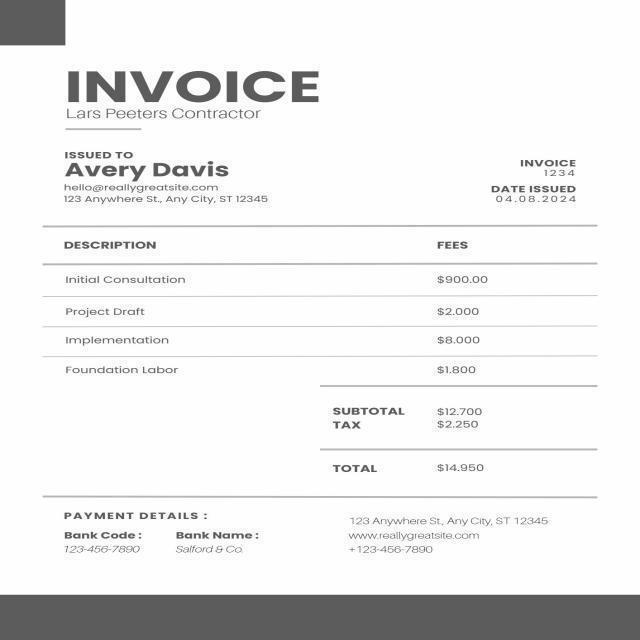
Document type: Invoice